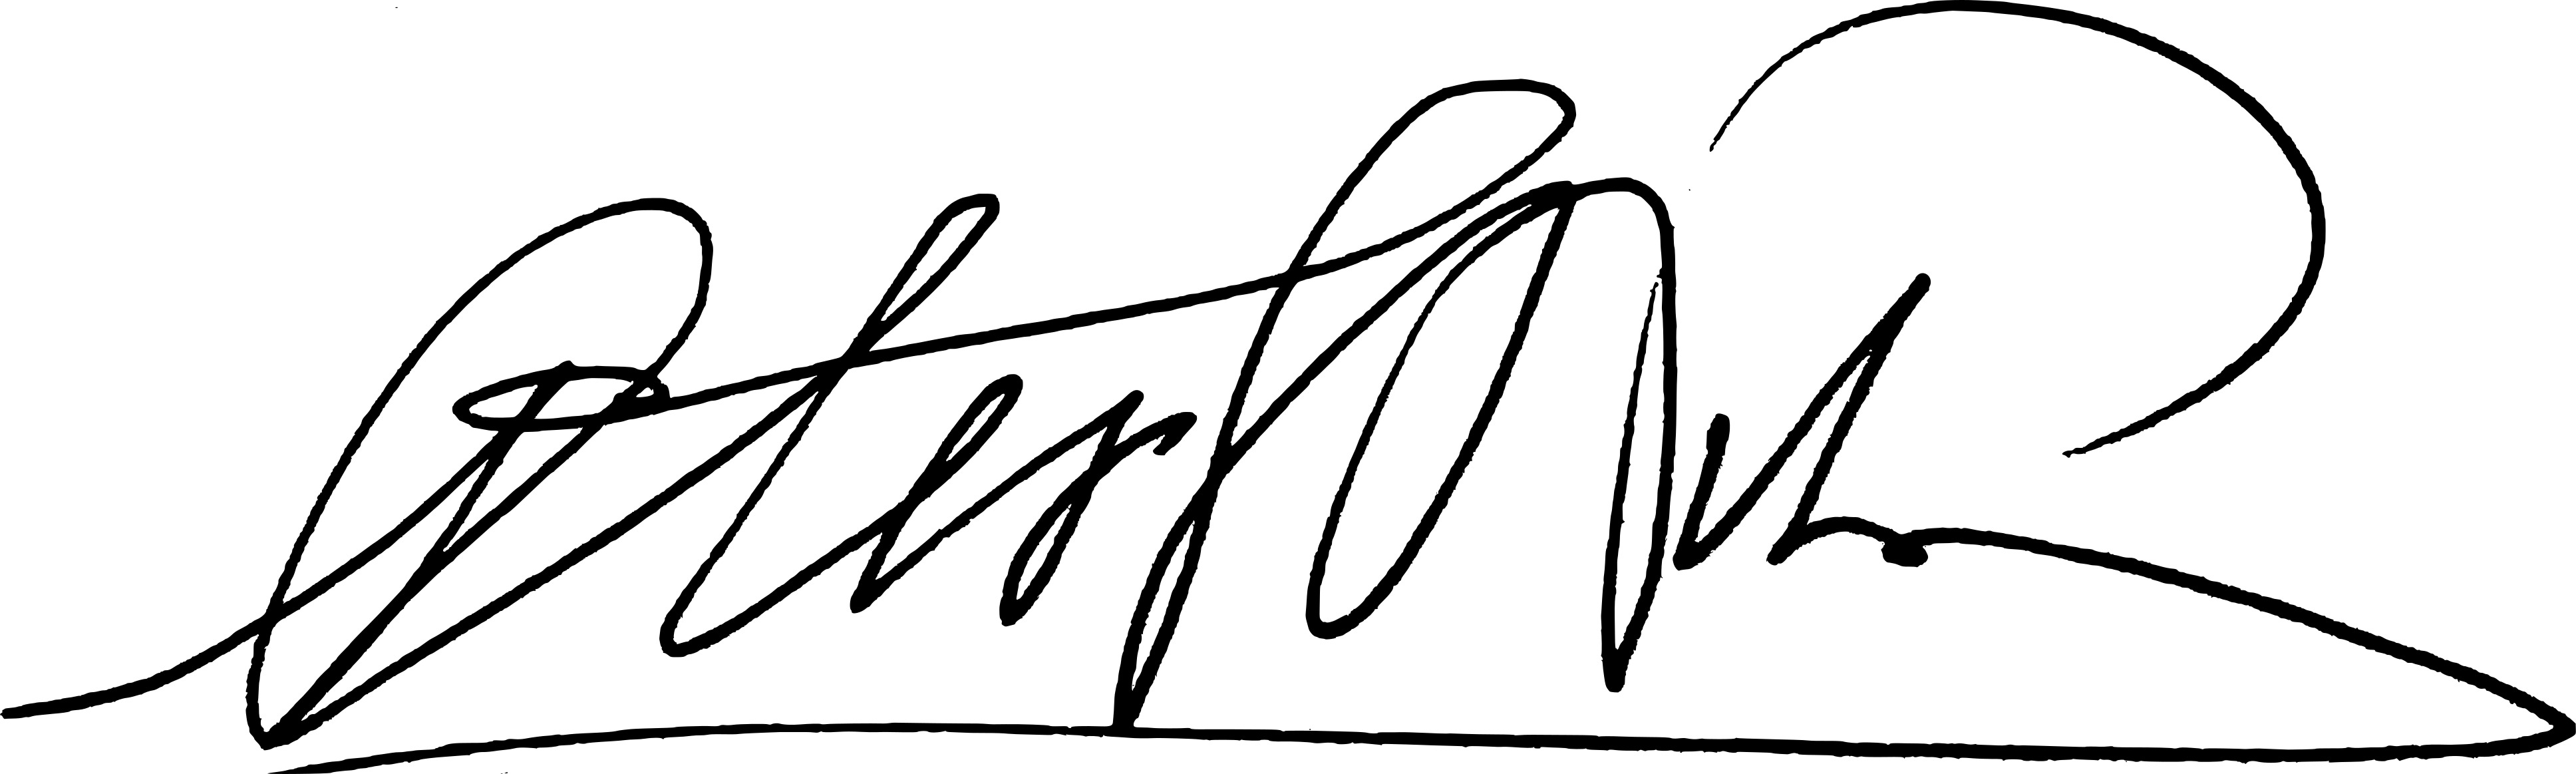
Signature of: peter lamborn wilson